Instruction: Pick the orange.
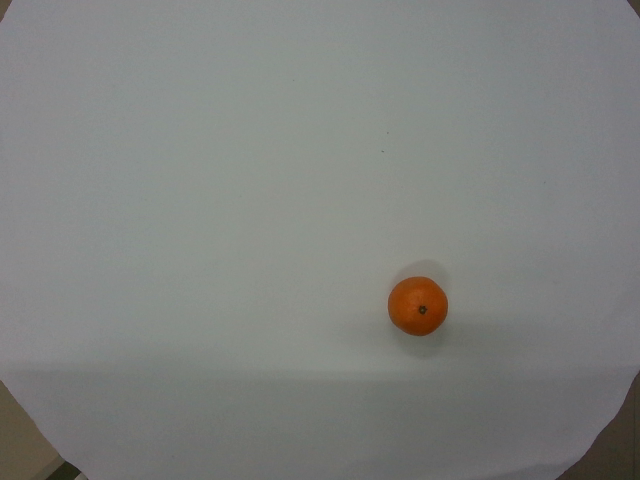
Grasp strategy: vertical